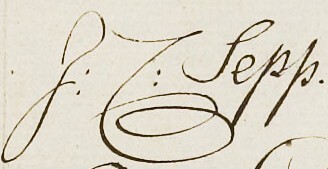
Signature of: jan christiaan sepp